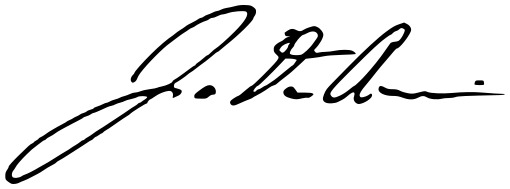
Signature of: jake auchincloss